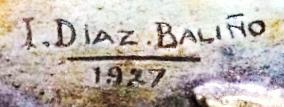
Signature of: indalecio díaz baliño